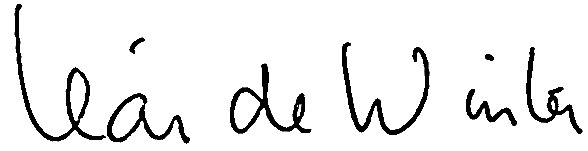
Signature of: leon de winter